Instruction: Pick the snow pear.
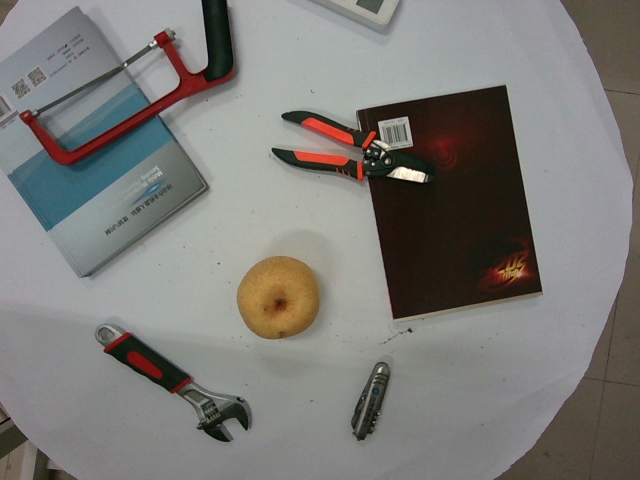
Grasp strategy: vertical